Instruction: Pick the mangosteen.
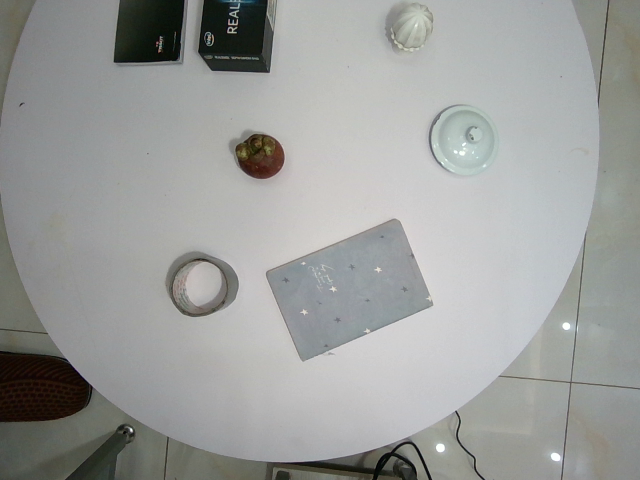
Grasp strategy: vertical